Question: What is the suspected problem?
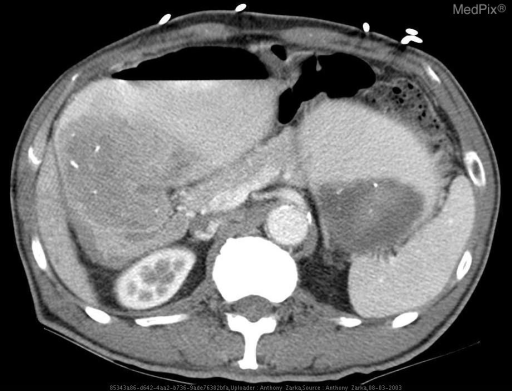
Answer: The findings suggest Upper GI study reveals markedly distended stomach with poorly opening pyloris and delayed passage of contrast through the pyloric channel into duodenum.

CT images reveal markedly distended, debri filled stomach with focal narrowing of pyloris and decompressed duodenum.. Markedly distended stomach filled with debri and contrast with focal narrowing of pylorus and decompressed duodenum.. The patient might have a history of History of early satiety and weight loss..